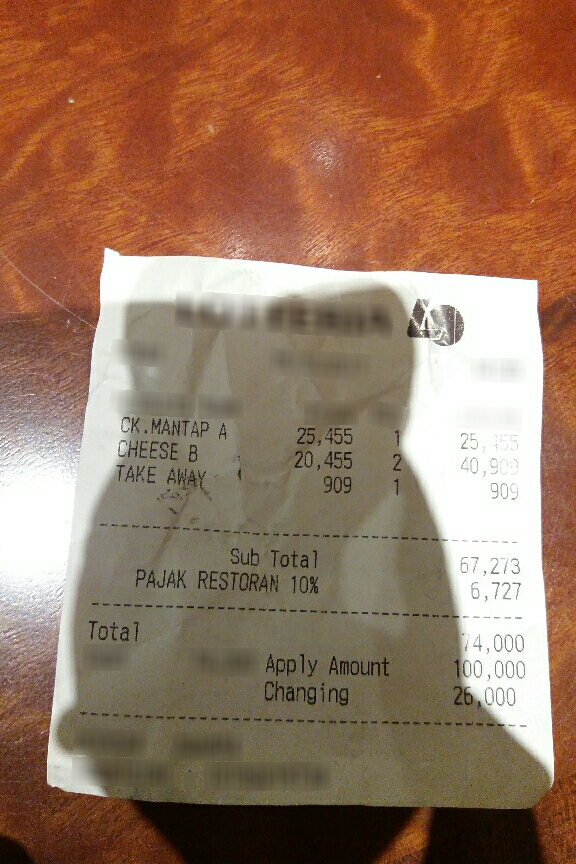
Receipt information:
subtotal: 67,273
tax: 6,727
total: 74,000
line_items: item_name: CK.MANTAP A
item_value: 25,455
item_quantity: 1
item_name: CHEESE B
item_value: 20,455
item_quantity: 2
item_name: TAKE AWAY
item_value: 909
item_quantity: 1